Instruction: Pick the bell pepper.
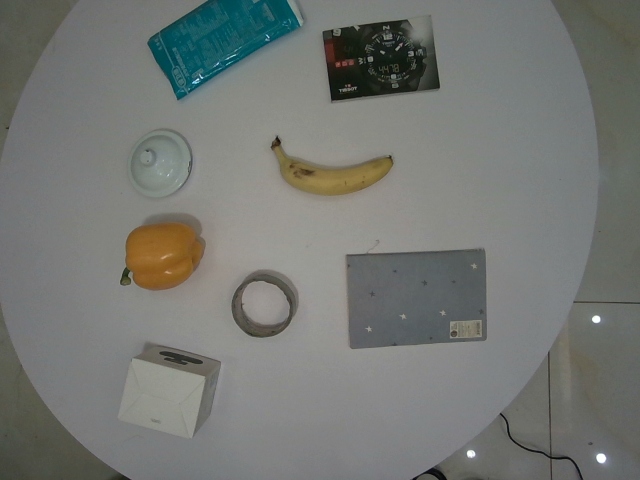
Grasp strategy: vertical